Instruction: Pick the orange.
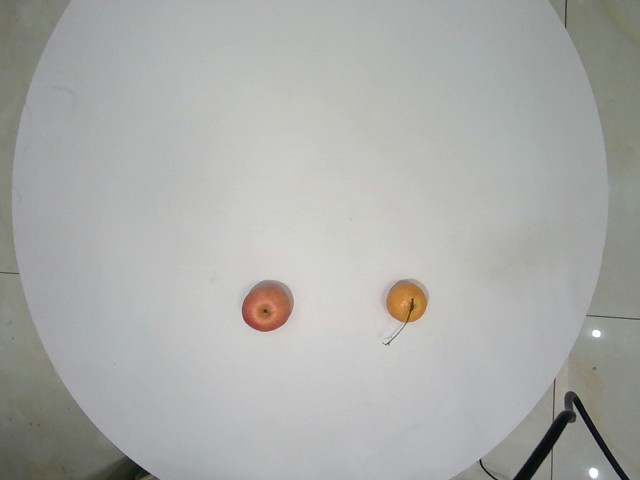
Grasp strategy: vertical